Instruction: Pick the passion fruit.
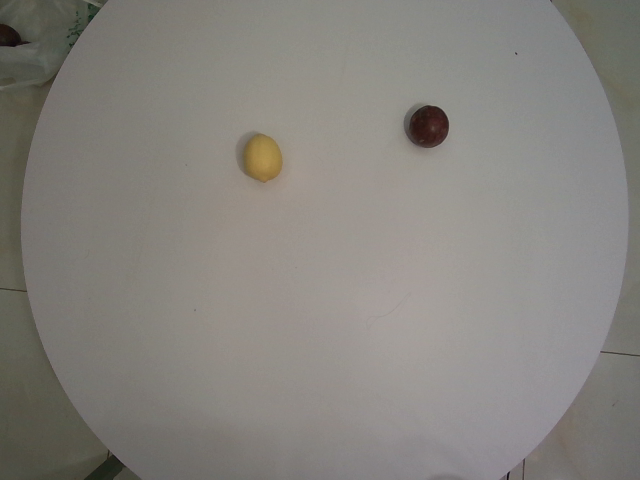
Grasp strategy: vertical